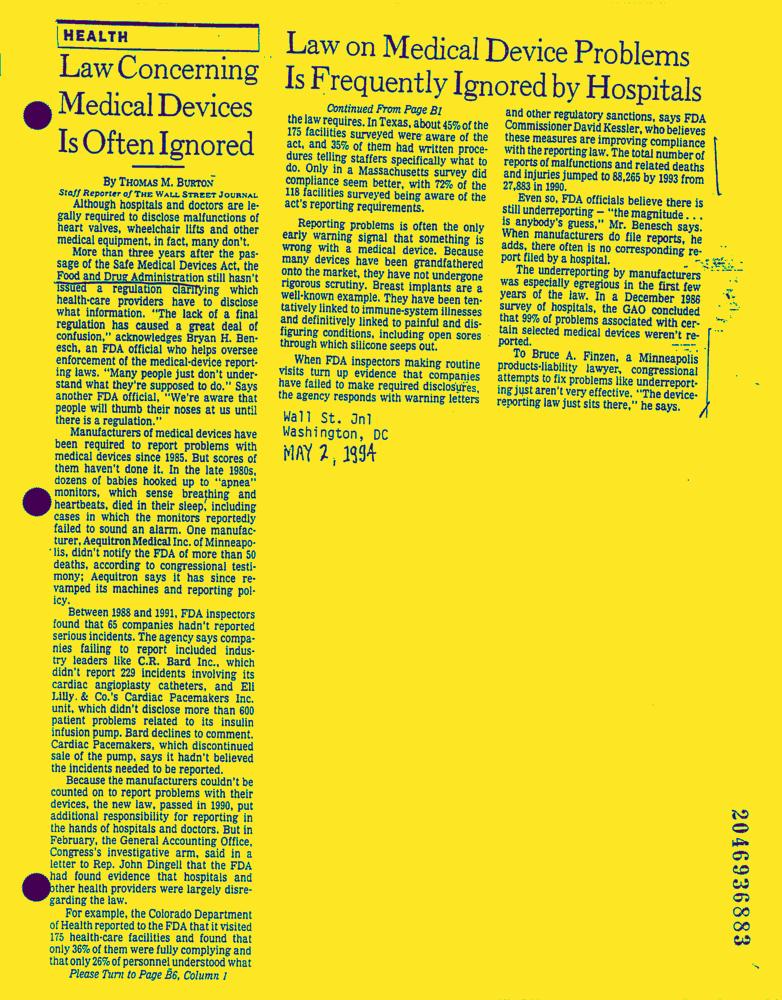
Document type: News-Article